Patient: Female, age 56
This study was approved by the review boards of Jishuitan Hospital and Fourth Medical College of Peking University. Patient consent to this study was not required because the retrospective nature of the study. A 56-year-old woman was admitted to our hospital on July 1, 2015 because of intermittent fever and nonproductive cough for 2 weeks and exertional dyspnea and chest pain for 1 week. She described no chills, rigors, and night sweats. The patient developed abdominal pain and had mucus stools on April 20, 2015. Laboratory tests at a local clinic on May 20, 2015 showed leukocytes at 6.9x109/L with 67.9% neutrophils and 0.12% eosinophils. Her hemoglobin level was 129 g/L and platelet count was 276x109/L. The occult stool test was weakly positive. She started mesalazine 0.5 g three times a day for 6 weeks without a prescription. The patient began coughing on June 17, 2015 and also had fatigue and fever (as high as 39.4 C). Laboratory examinations revealed leukocytes at 12.75x109/L with 76.2% neutrophils and 6.9% eosinophils. Her hemoglobin level stood at 124 g/L and platelet count was 485x109/L. A chest radiograph and computed tomography (CT) scan showed minor peripheral patchy opacity in bilateral upper and mid lungs with a narrowed right costophrenic angle (Figure 1A and B). A 10-day course of intravenous levofloxacin and ceftazidine was administered, and the patient continued mesalazine. Nevertheless, the patient was still febrile. On June 24, 2015, the patient developed right chest pain and aggravating exertional dyspnea. She denied symptoms of palpitations and paroxysmal nocturnal dyspnea. She denied the use of tobacco products and had no occupational exposure to chemical fumes, including biomass fuel. The patient was allergic to penicillin and metronidazole. She had hypertension for 5 years, which was controlled by taking sustained release nifedipine. There was no family history of asthma.
Physical examination at admission showed a blood pressure of 117/70 mmHg, a pulse rate of 101 beats/min, a respiratory rate of 20 breaths/min, and a temperature of 37.4 C. No crackles were noted in both lungs. Clubbing, cyanosis, or peripheral edema was absent. Cardiovascular and abdominal examinations were unremarkable. Review of the systems was unremarkable for skin rashes, joint pain, and weight loss.
Laboratory investigations revealed leukocytes at 25.54x109/L with 67.4% neutrophils and 21.8% eosinophils. Her hemoglobin was 111 g/L and platelet count 593x109/L. Renal and liver function were normal, and no splenomegaly was noted. Chest radiograph showed progressing opacity predominantly in bilateral upper lungs (Figure 1C). Chest CT scan revealed bilateral patchy consolidations with interlobular septal thickening (Figure 1D and 1E). The single-breath diffusing capacity of the lung for carbon monoxide (DLco) was 46% of the predicted values. Transbronchial biopsy revealed chronic inflammation and exudation of fibrin (Figure 2A), and bronchoalveolar lavage fluid (BALF) showed 1x106 cells/mL with 18% macrophages, 22% neutrophils, 33% eosinophils, and 27% lymphocytes (Figure 2B). Bone marrow aspirate showed infiltration by mature eosinophils (Figure 2C), but the ratio of promyelocytes to their precursors was normal, and the percentage of eosinophils was 18, with normal morphology. Arterial blood gas analysis revealed a pH of 7.523, a partial pressure of carbon dioxide (pCO2) of 29.7 mmHg, a partial pressure of oxygen (pO2) of 59.5 mmHg, and a bicarbonate level of 23.2 mmol/L on room air. Tests for adenovirus, respiratory syncytial virus, seasonal influenza A and B, parainfluenza virus, Mycoplasma pneumoniae, Chlamydia, and Legionella pneumophila were negative. Tuberculin skin test and sputum and BALF tests for acid-fast bacilli excluded tuberculosis. Rheumatoid factor, antinuclear antibodies, anti-double-strand DNA antibody, antiextractable nuclear antigen antibodies, and antineutrophil cytoplasmic antibody were negative. C-reactive protein was at 191 mg/dL, erythrocyte sedimentation rate was at 65 mm/h, and immunoglobulin E was at >100 IU/mL. Colonoscopy at 2 weeks after admission demonstrated focal erythema, erosions, and edematous swollen mucosa in the rectum.
Mesalazine-induced eosinophilic pneumonia was diagnosed, and mesalazine was discontinued. Currently, there is no consensus for the use of corticosteroid therapy for mesalazine-induced eosinophilic pneumonia, and our patient was not given corticosteroids. Besides, four out of nine reported cases also recovered without corticosteroid therapy. The patient improved in symptoms, and 4 weeks after cessation of mesalazine, she was discharged. CT scan showed bilateral ground glass opacity (Figure 1E). At 5 weeks of follow-up after discharge, the patient was asymptomatic with a normalized eosinophil count (Figure 3). Spirometry continued to show a restrictive defect and a reduced DLco (44%) (Table 1), but the patient felt no apparent exertional dyspnea after discharge.
Keywords: colitis, eosinophil, mesalazine, pneumonia
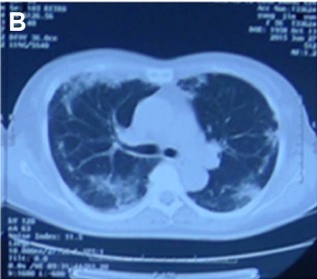
Image caption: Radiologic features of eosinophilic pneumonia in a 56-year-old woman who took mesalazine for suspected ulcerative colitis. chest CT scan (June 27, 2015) reveals peripheral opacity in both lungs.